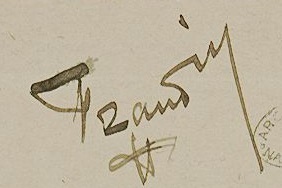
Signature of: hippolyte frandin